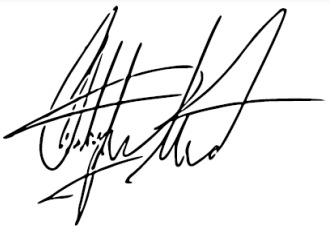
Signature of: christopher marte